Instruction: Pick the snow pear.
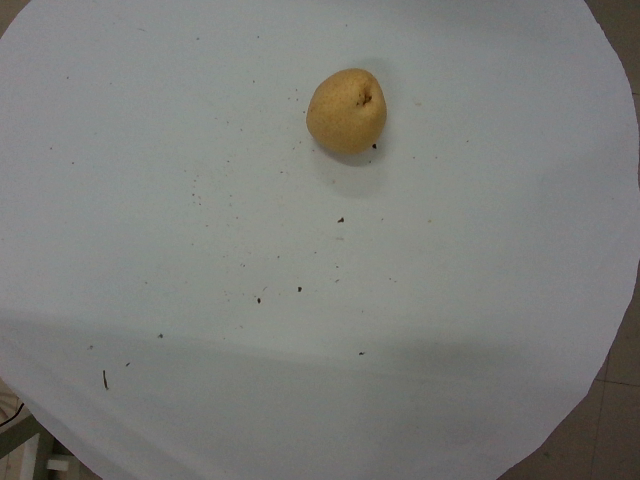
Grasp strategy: vertical